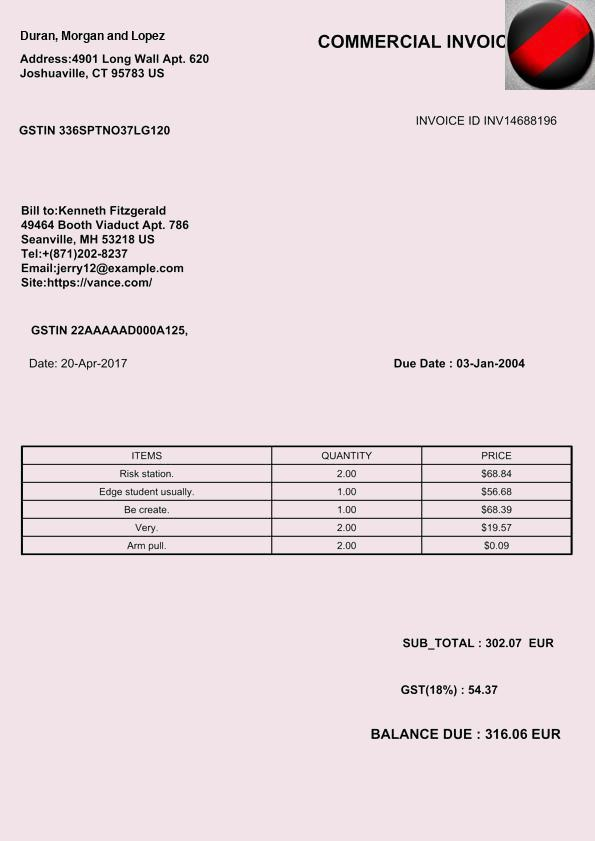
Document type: Invoice